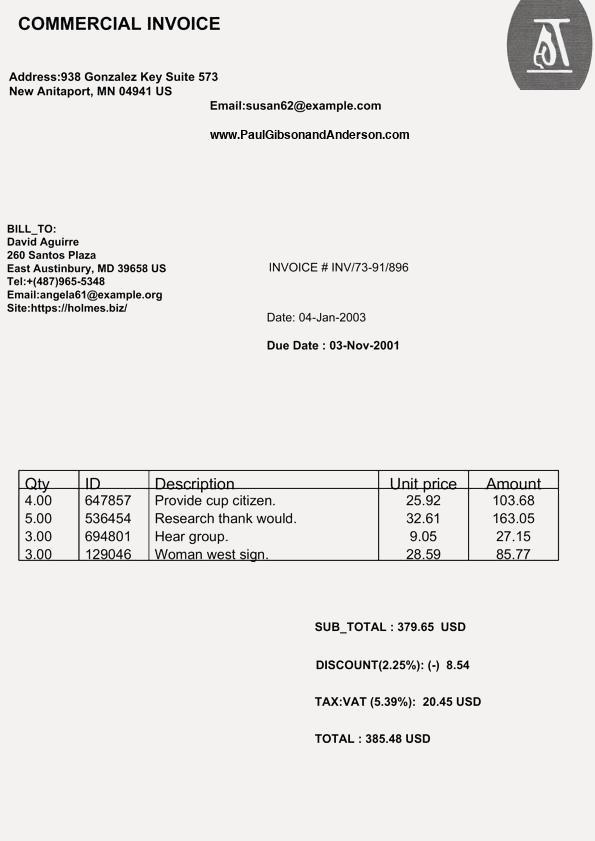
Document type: Invoice